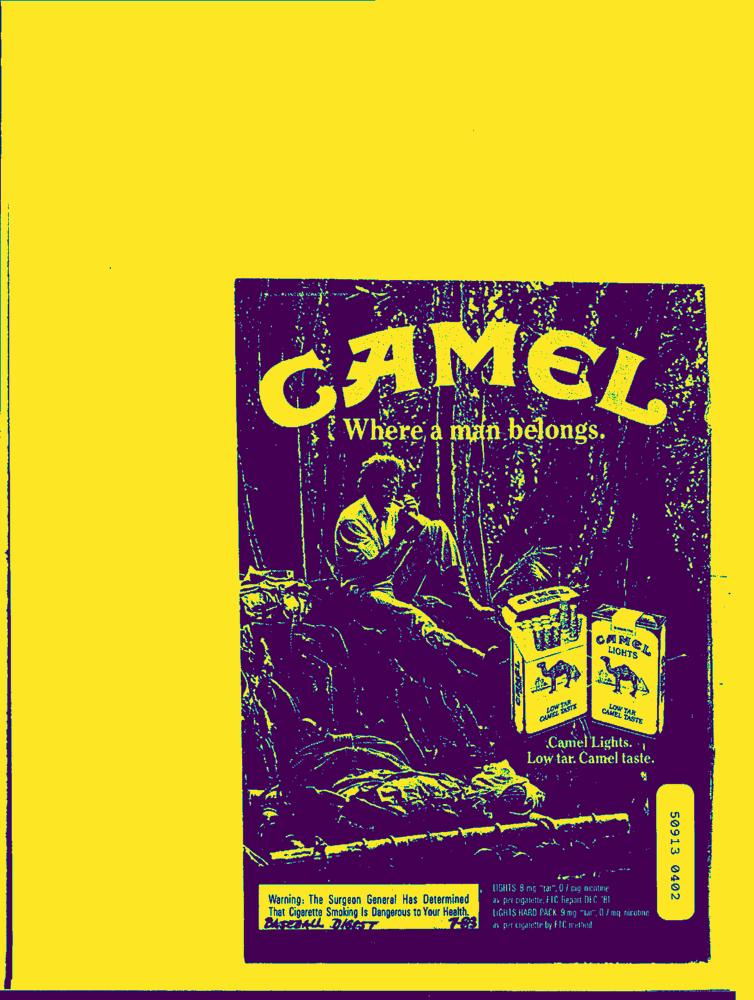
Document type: AD